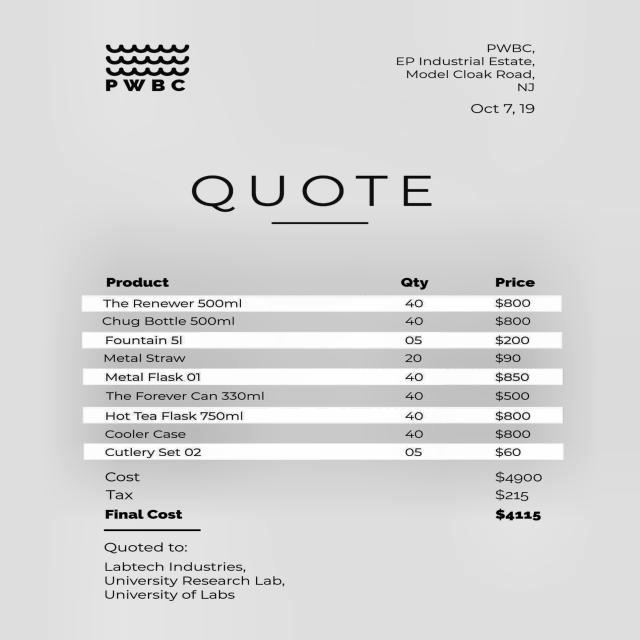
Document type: Invoice